Question: Talk about the condition:
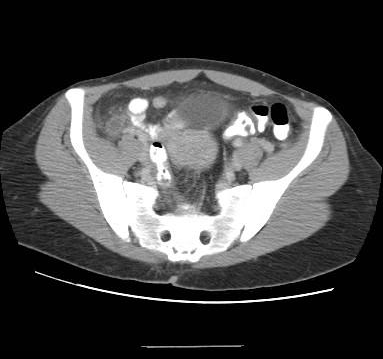
Answer: The disease is discussed as: In the ED the patient clearly had a diffusely tender abdomen, with evidence of appendicitis.  B-HCG was used to rule out ectopic preg and amylase and lipase were normal.  Likely the patient clinical picture was not overtly obvious for appendicitis (while on paper it seems that way) or else a CT scan should not have been done.  Her CT showed clear evidence of thickening in the appendix with fat stranding.  In addition, there was a positive arrowhead sign, which is indicative of appendicitis.   Finally, the terminal ileum was visible with contrast and showed no evidence of inflammation or changes.  The most likely cause of appendicitis is lymphoproliferation (most common cause of appendicitis) or a fecolith.  The path report is still pending.